Question: In what way does the history help explain the case?
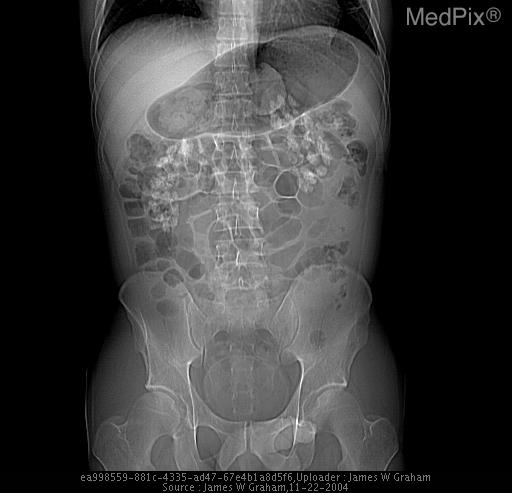
Answer: The patient's history of 35 year old white male with flank pain. Patient has history of frequent stone passage, sometimes as frequently as every other day is key in understanding the case.